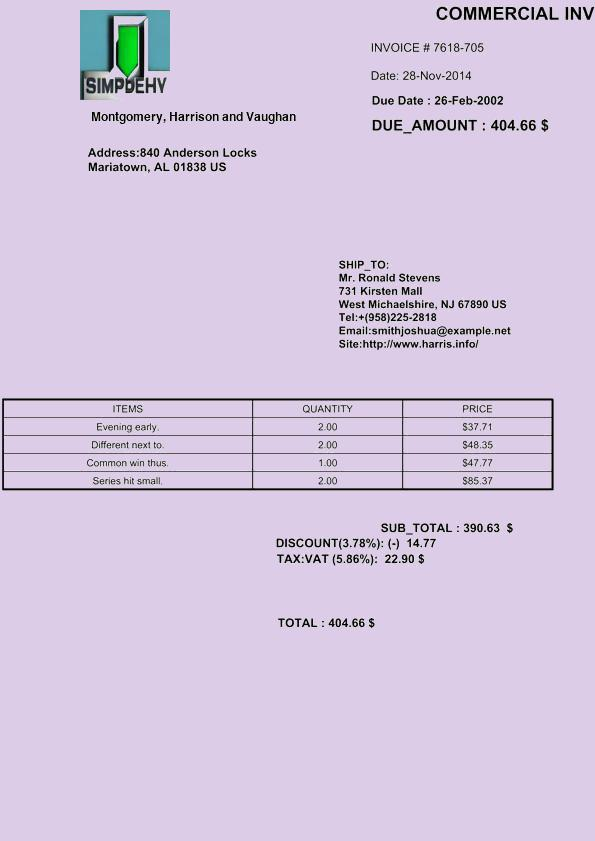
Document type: Invoice